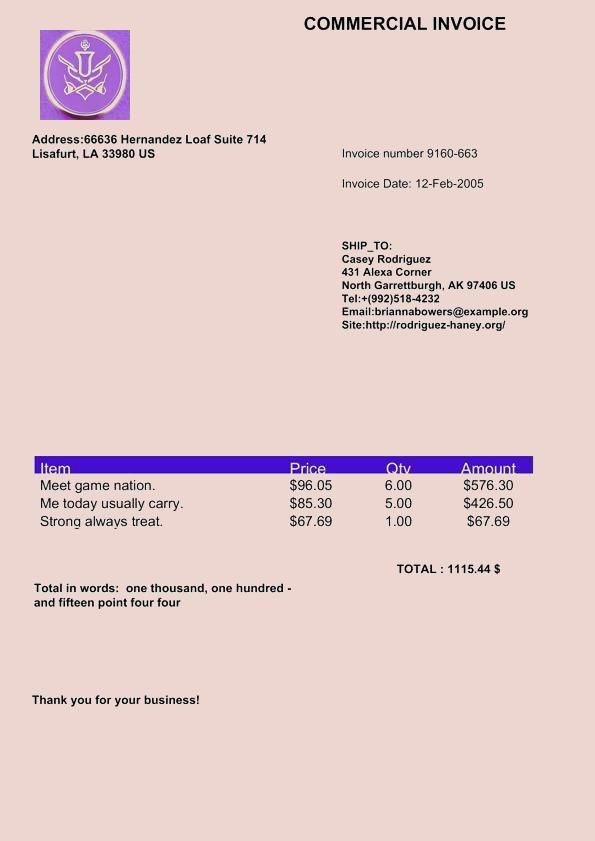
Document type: Invoice